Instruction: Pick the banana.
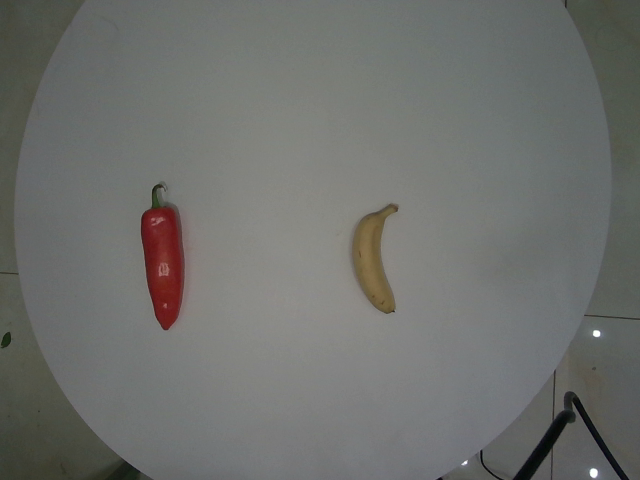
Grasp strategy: vertical